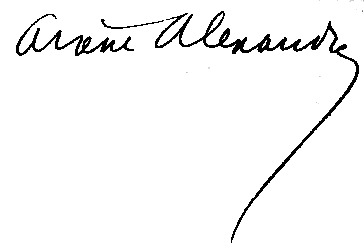
Signature of: arsène alexandre